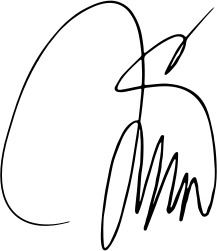
Signature of: mimi kodheli